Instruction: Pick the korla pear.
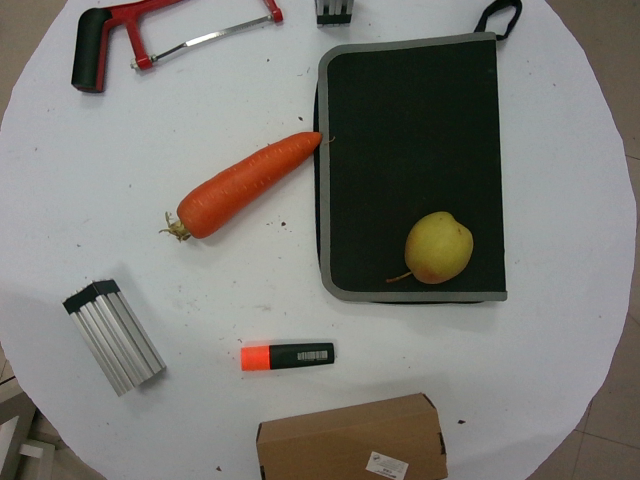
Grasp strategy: vertical